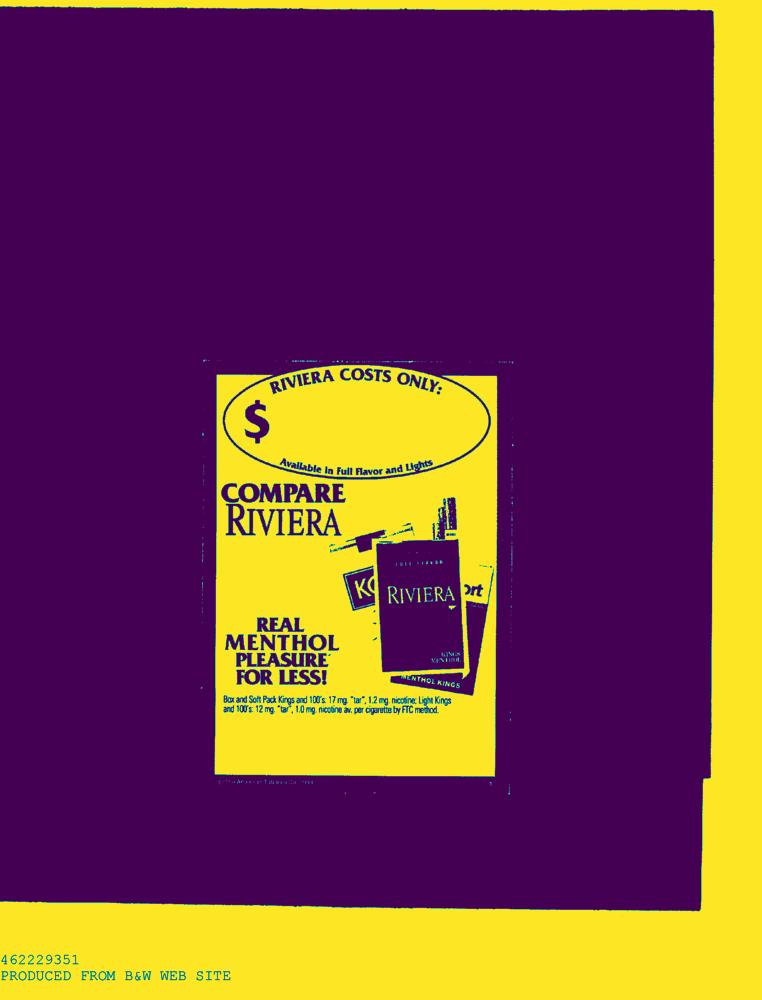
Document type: AD